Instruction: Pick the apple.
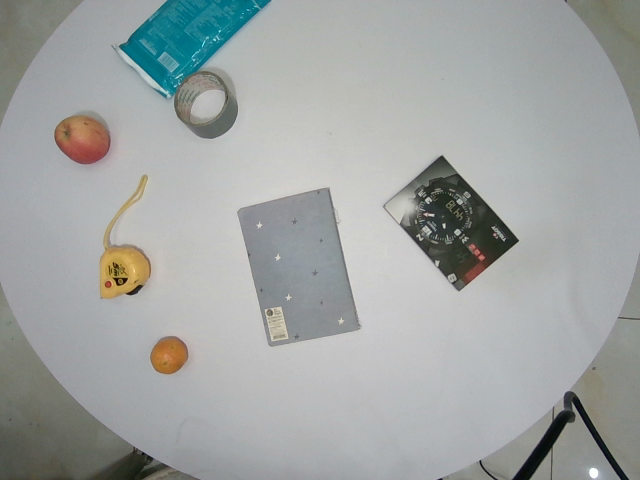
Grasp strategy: vertical